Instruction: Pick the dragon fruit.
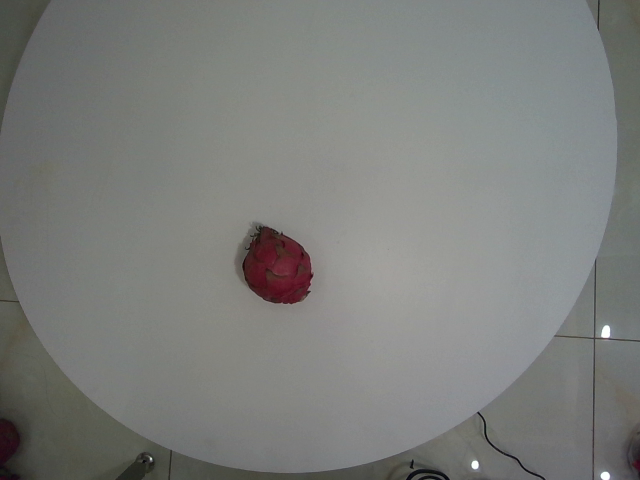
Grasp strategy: vertical